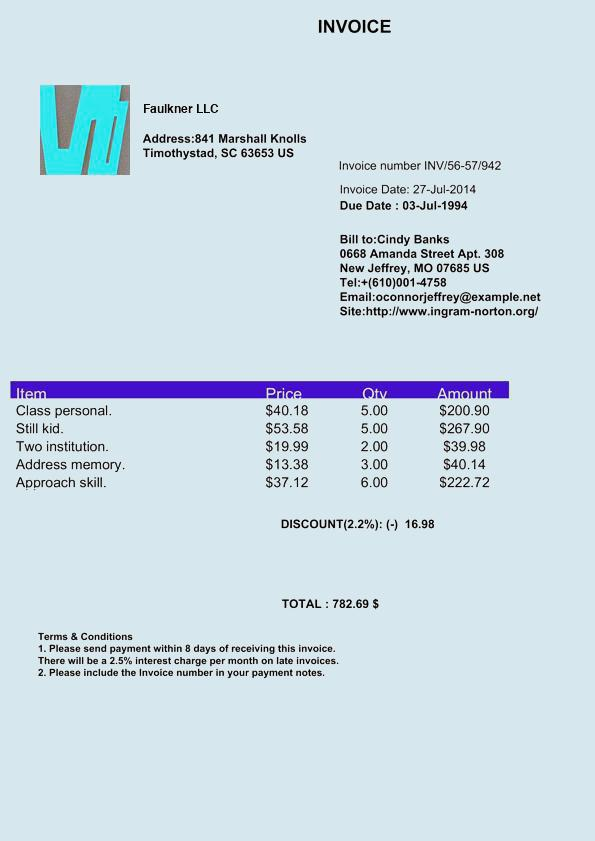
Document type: Invoice